Question: Explain the disease:
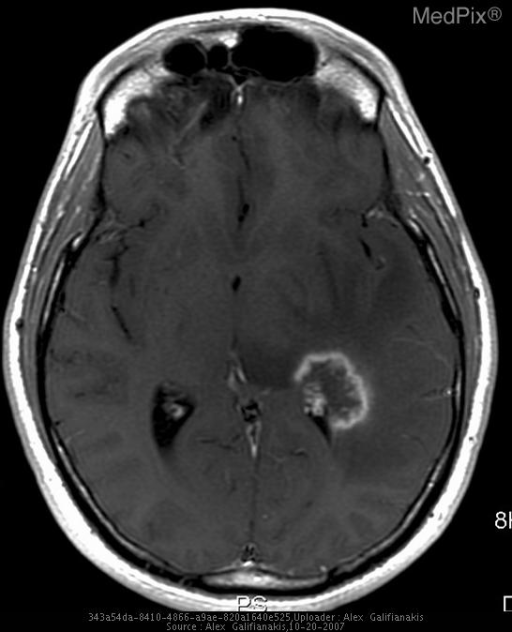
Answer: The disease is discussed as: Radiation necrosis is a strongly dose-dependent phenomenon which can occur from weeks to years following radiation therapy. Its effects can be progressive and fatal. Frank radiation necrosis is more likely with ablative gamma knife therapy.

The diagnostic dilemma in the evaluation of a suspected region of radiation necrosis often lies in the exclusion of recurrent tumor. Radiation necrosis and primary brain tumors may demonstrate identical signal characteristics on MRI, namely ring enhancement, surrounding edema, mass effect and growth over time. Useful tools in differentiating these two diagnostic considerations are PET and MR spectroscopy.

PET scanning utilizes glucose uptake within tissue to demonstrate metabolic activity (in tumor) versus inactivity (necrotic tissue).

MR spectroscopy evaluates characteristic metabolic profiles of major brain metabolites to help make this differentiation. Necrotic tissue normally reveals a profile of elevated lactate and lipids with diminished choline, creatine, and N-acetylaspartate.